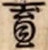
Signature of: shō iku